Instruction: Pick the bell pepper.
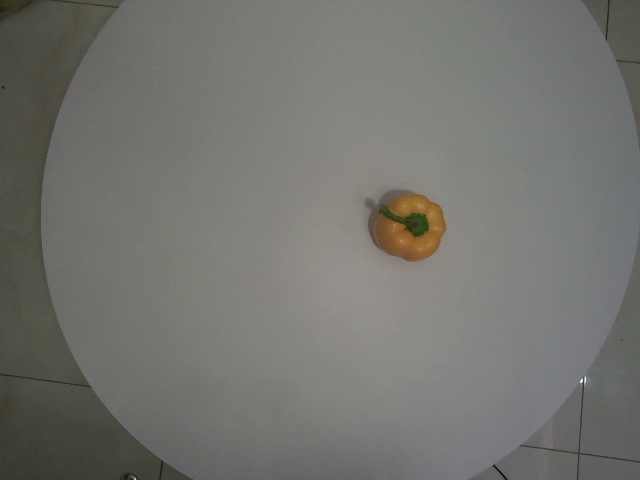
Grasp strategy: vertical